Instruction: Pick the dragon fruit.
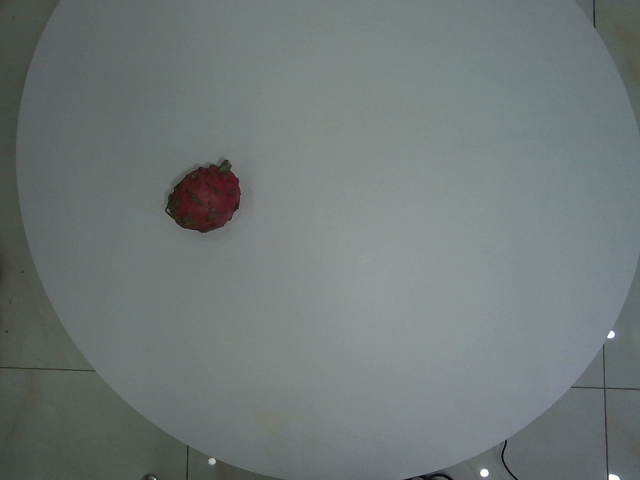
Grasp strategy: vertical